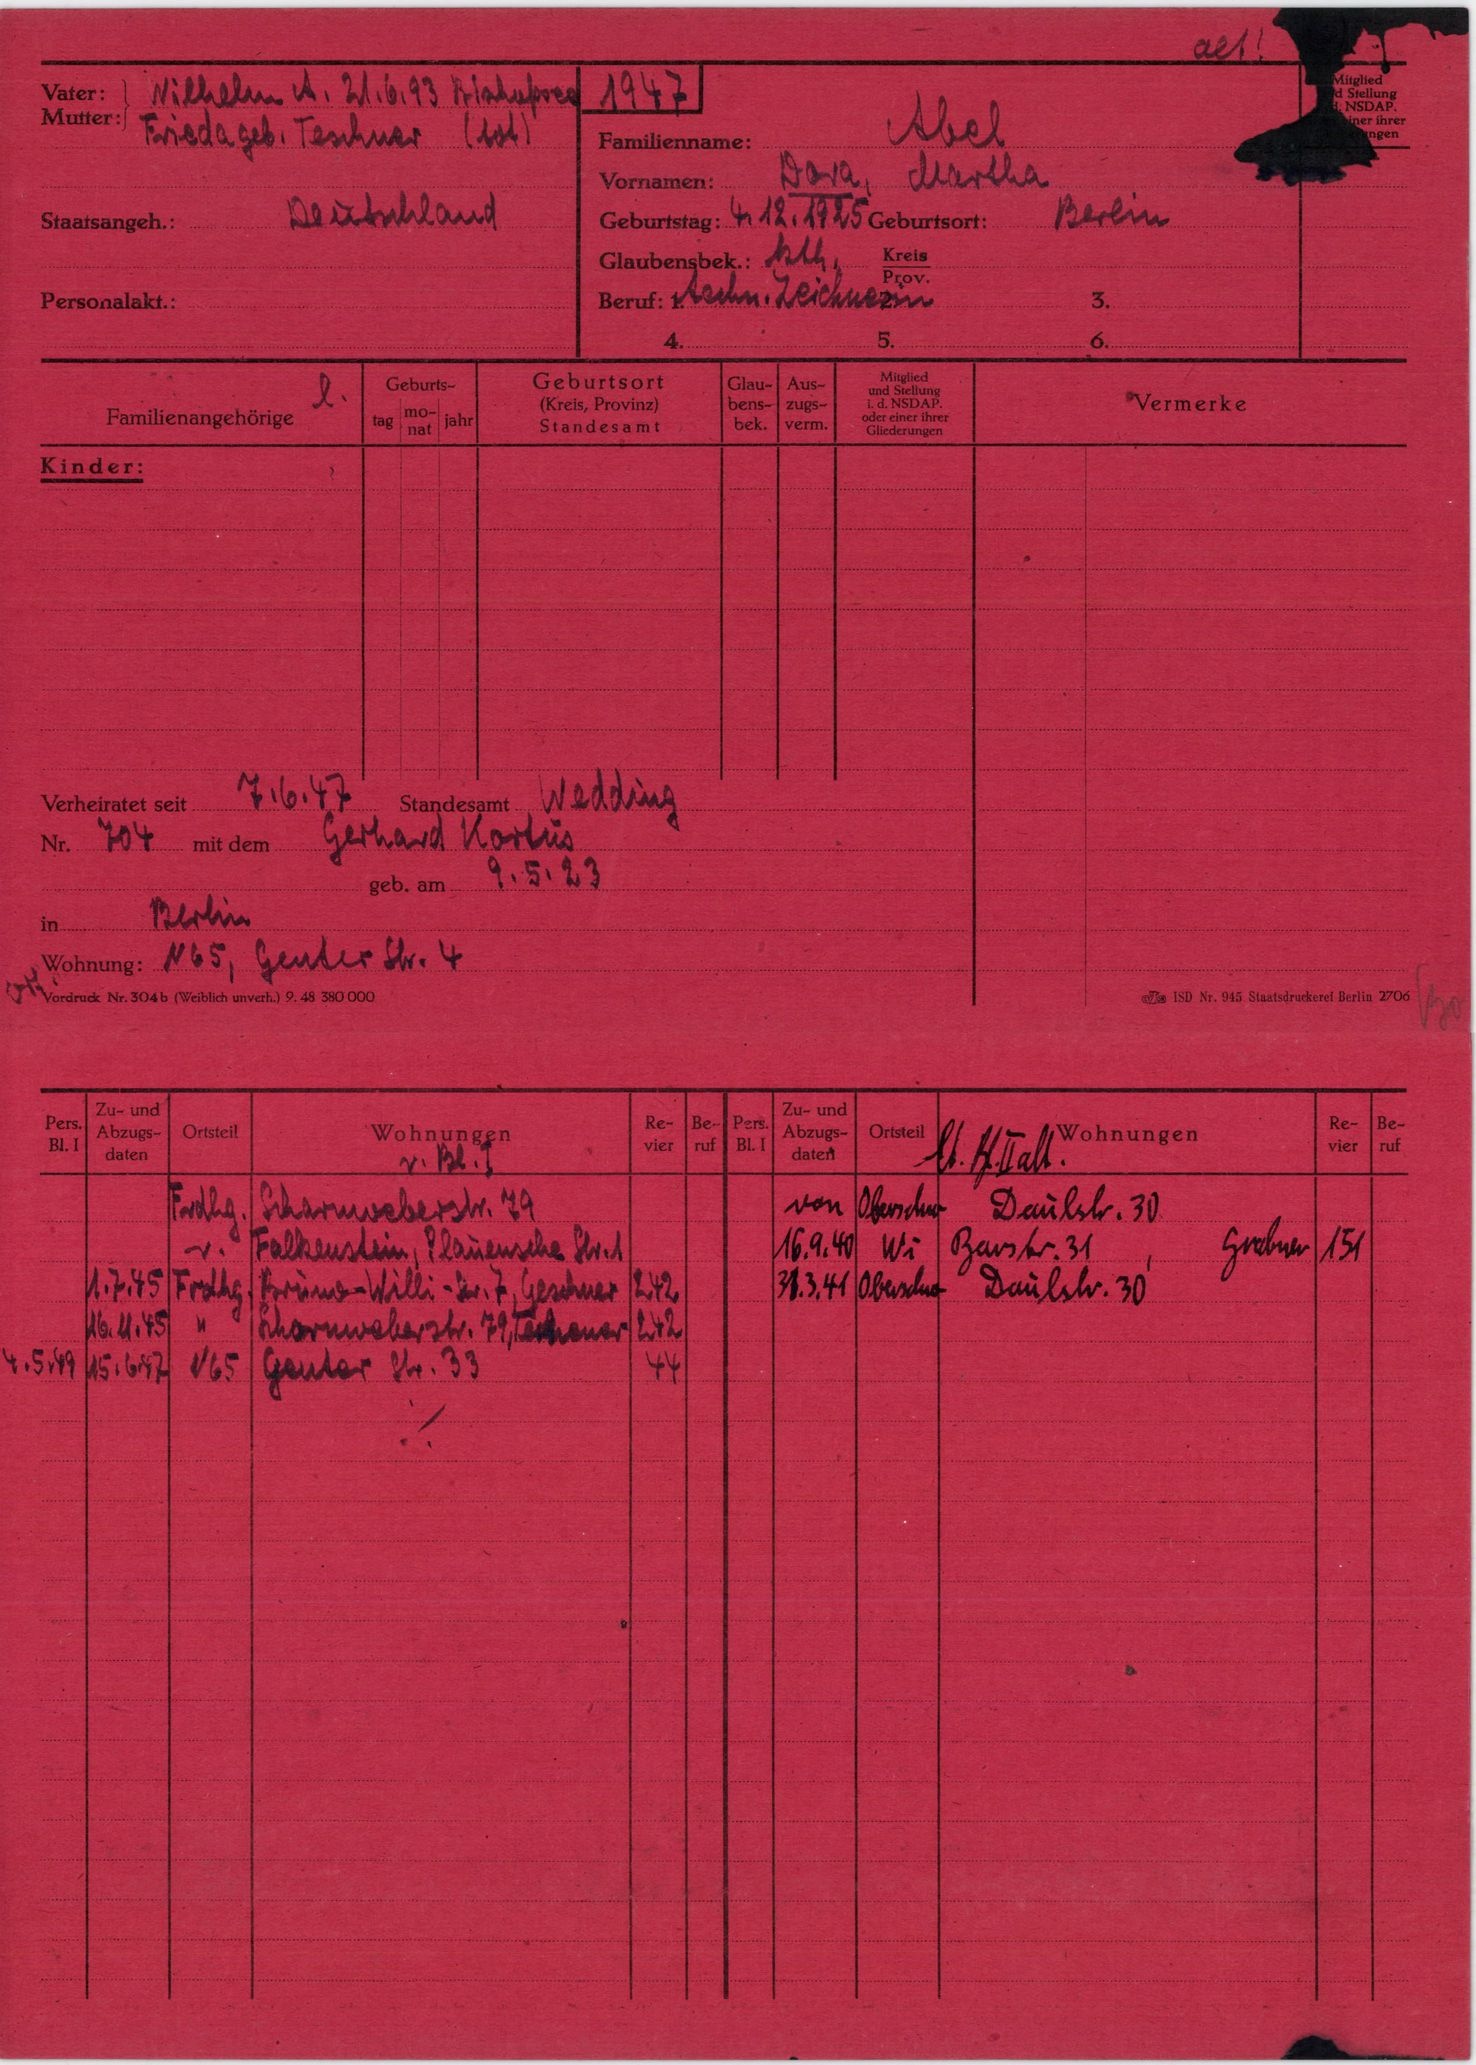
Abel